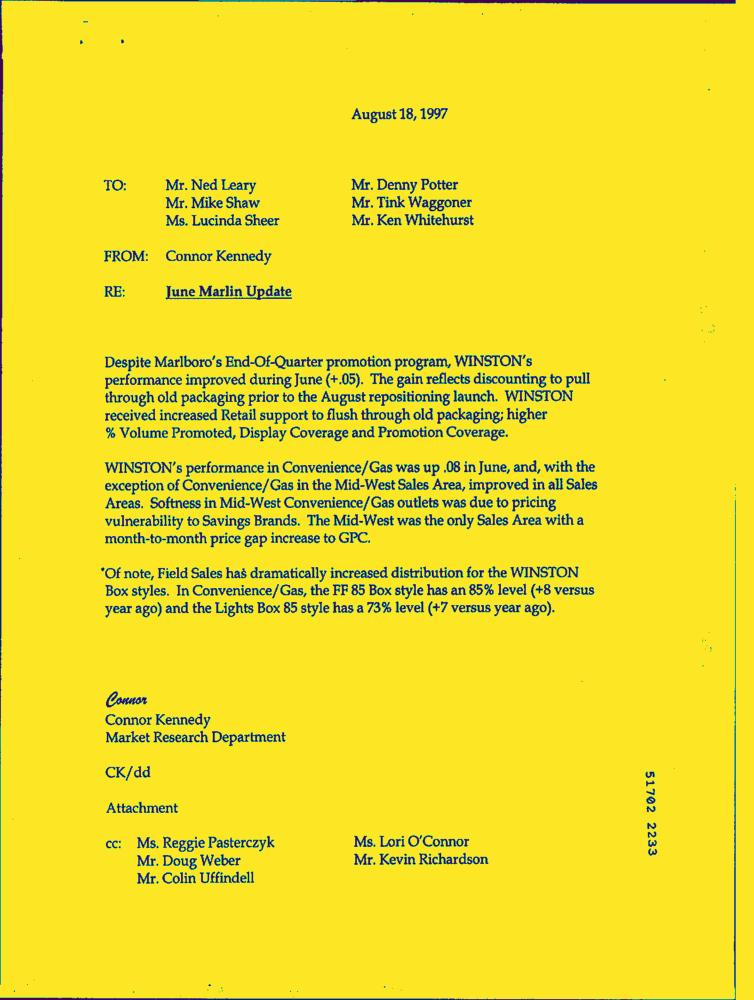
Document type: Letter-Doc